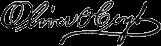
Signature of: oliver hoyt